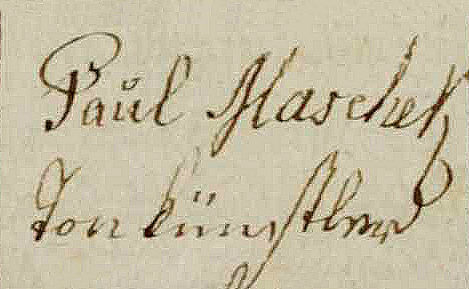
Signature of: pavel lambert mašek